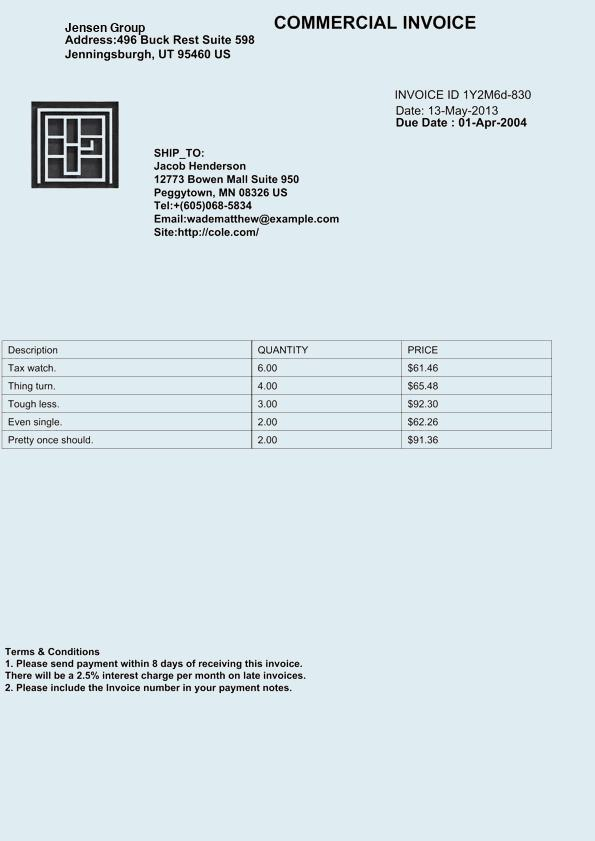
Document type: Invoice